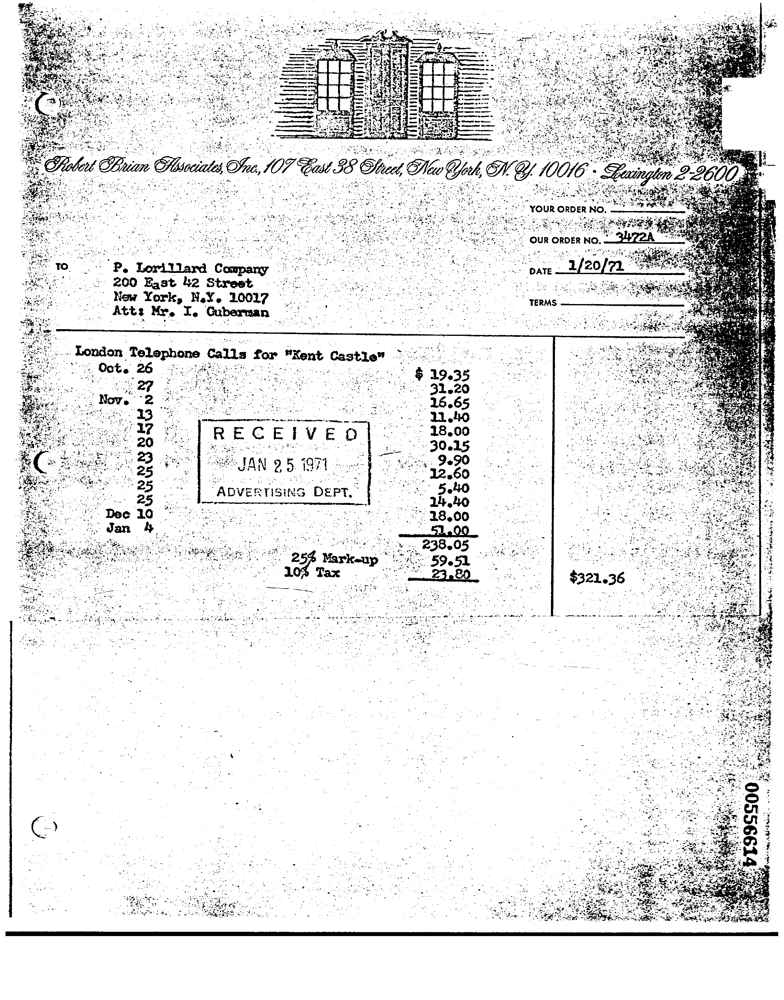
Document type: Invoice